Question: What jurisdiction, city, or county is the document associated with?
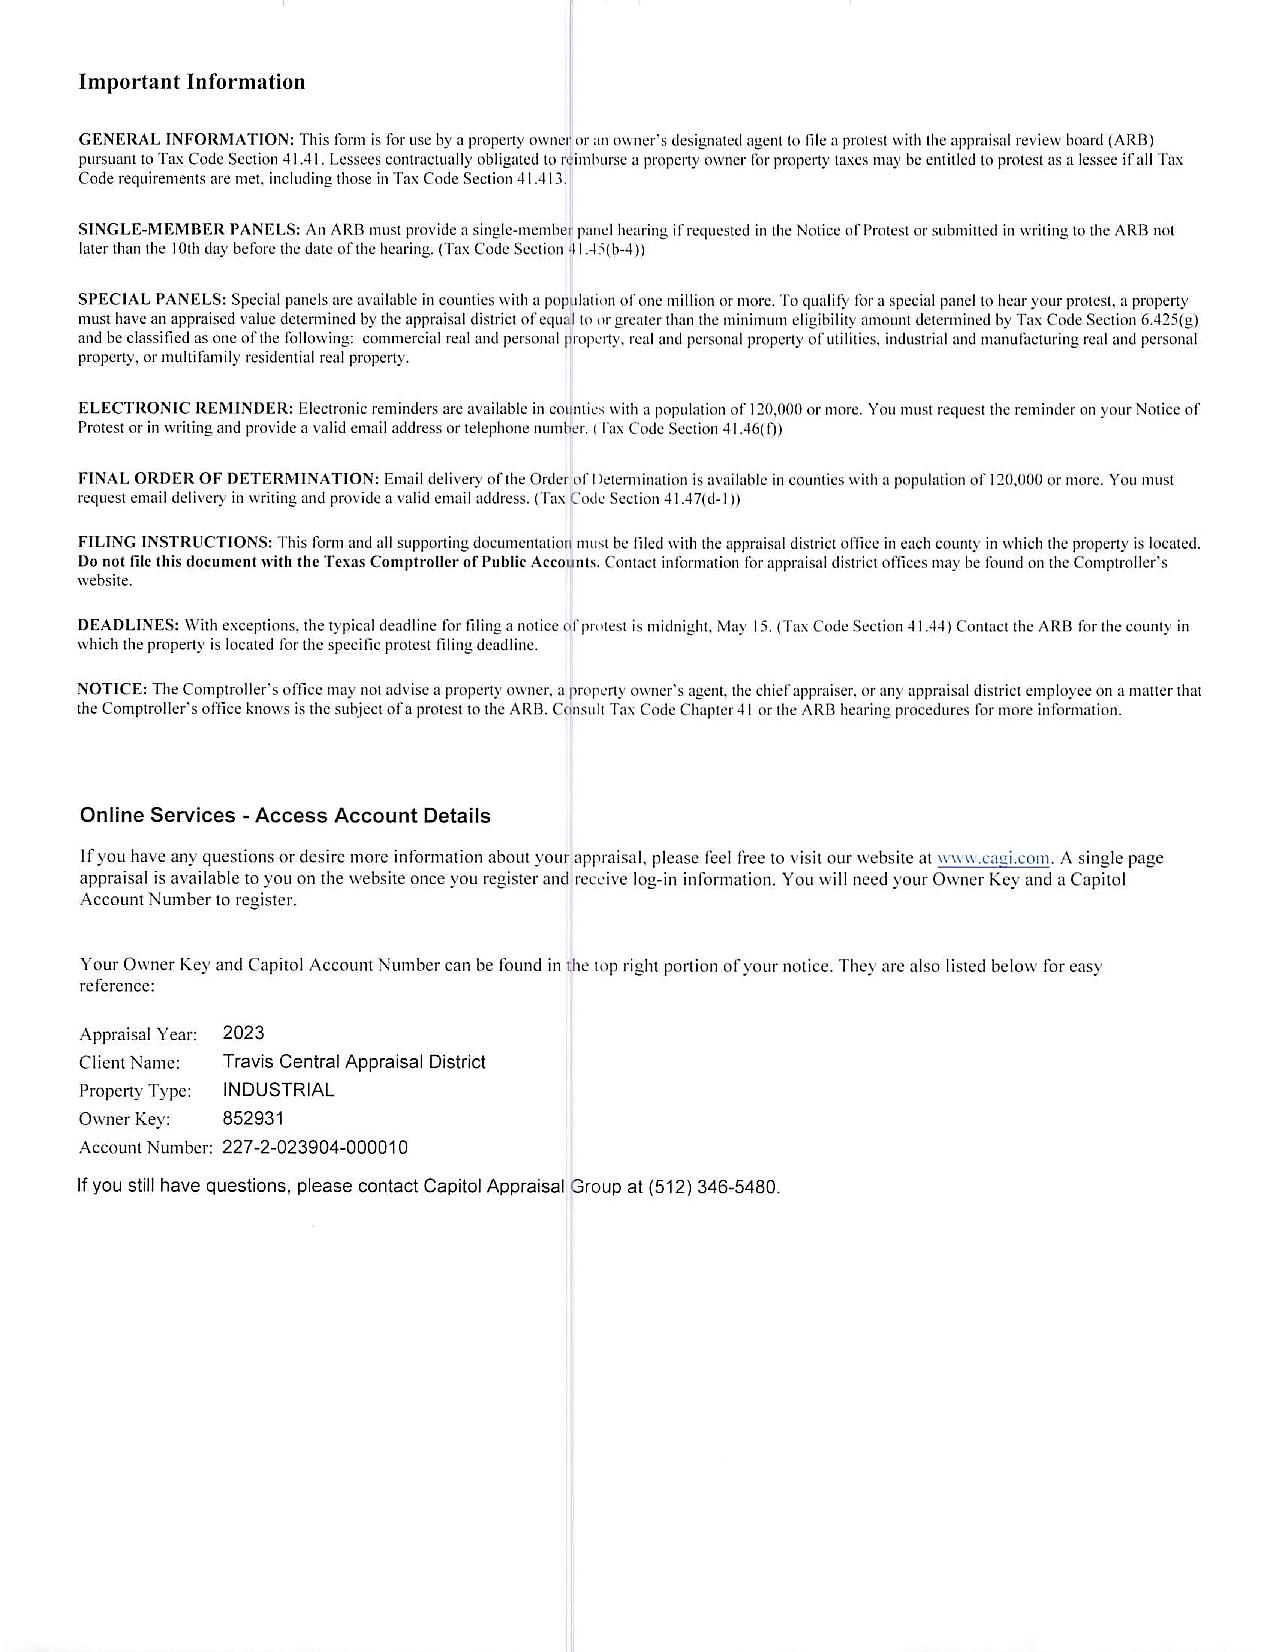
Answer: "Travis Central Appraisal District"